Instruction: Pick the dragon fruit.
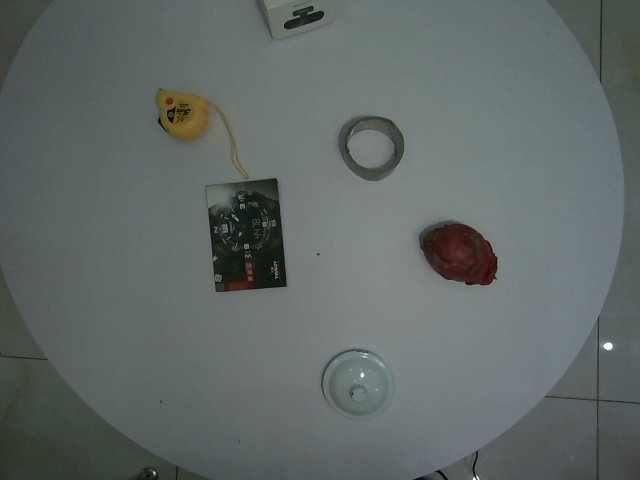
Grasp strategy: vertical